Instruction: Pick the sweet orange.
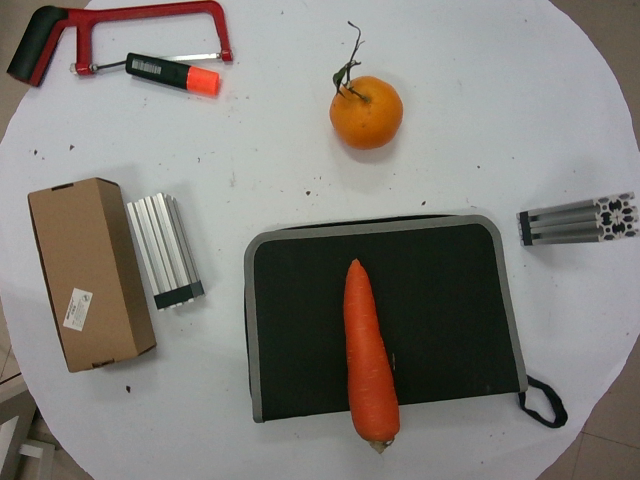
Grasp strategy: vertical